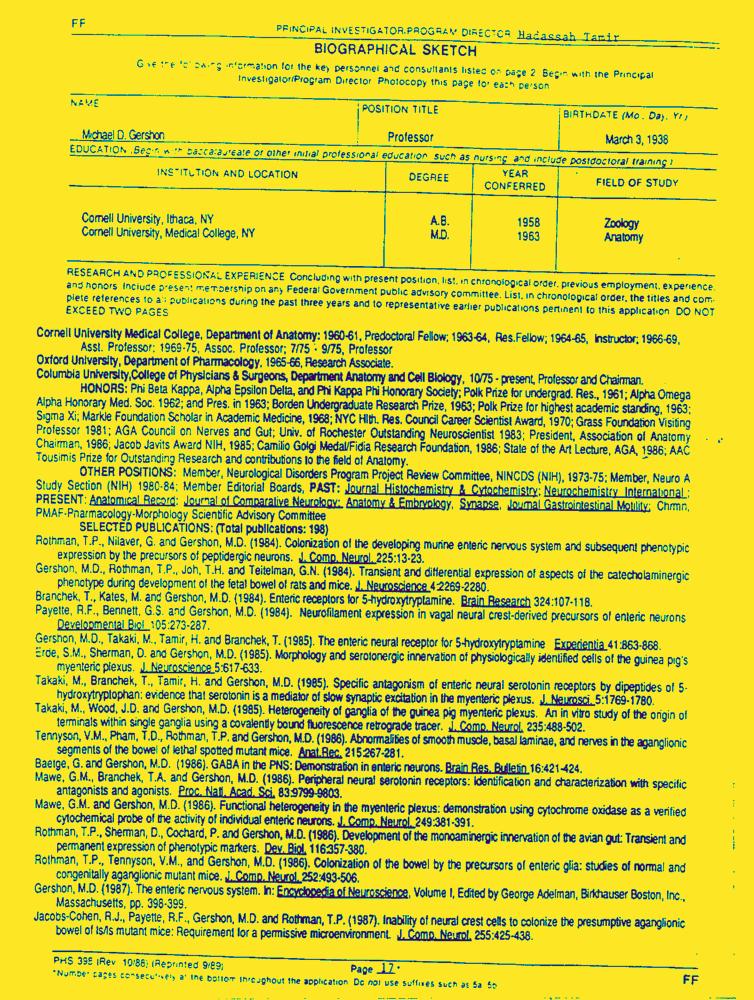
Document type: Resume-Doc